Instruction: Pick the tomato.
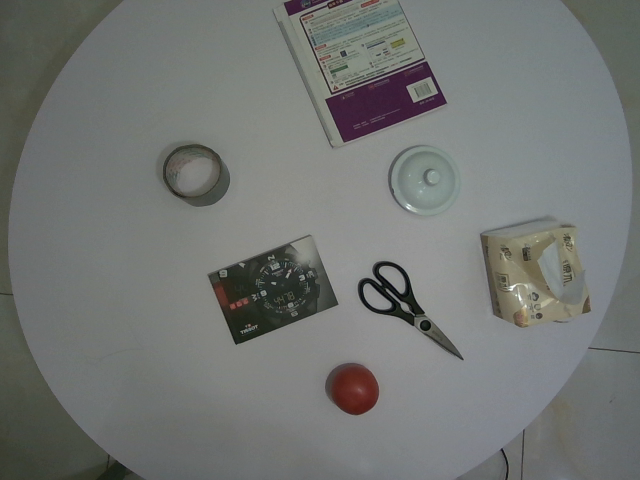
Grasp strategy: vertical